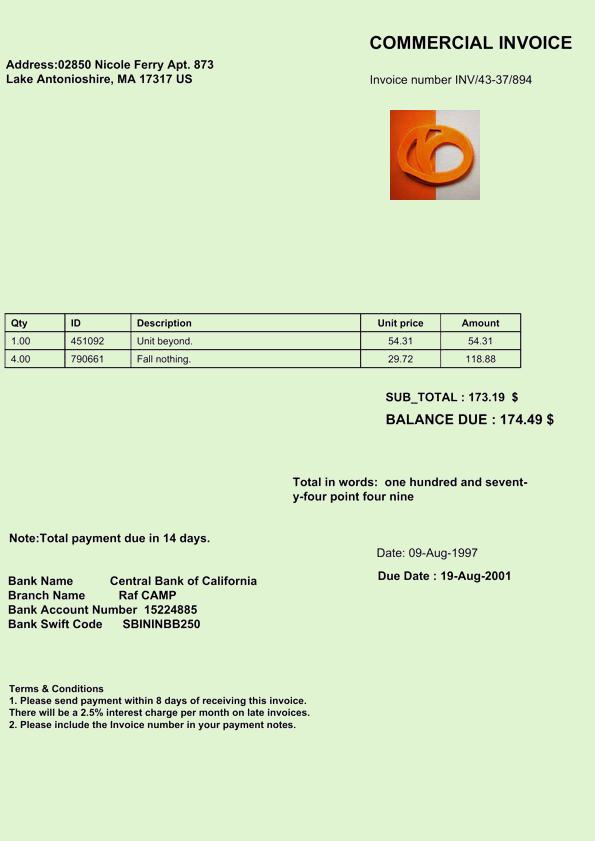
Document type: Invoice